Question: What are the imaging findings?
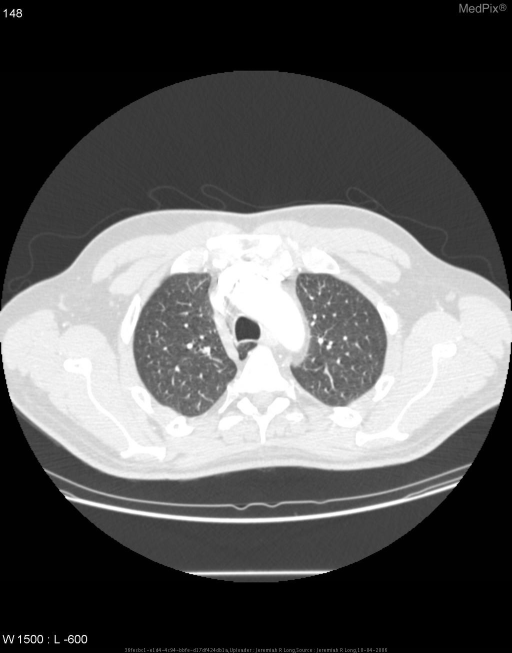
Answer: The imaging shows Contrast enhanced axial images (in lung windows) of the upper lungs demonstrates a pleural invagination from the right apex investing the azygous vein. Contrast enhanced axial images (in lung windows) of the upper lungs demonstrates a pleural invagination from the right apex investing the azygous vein..